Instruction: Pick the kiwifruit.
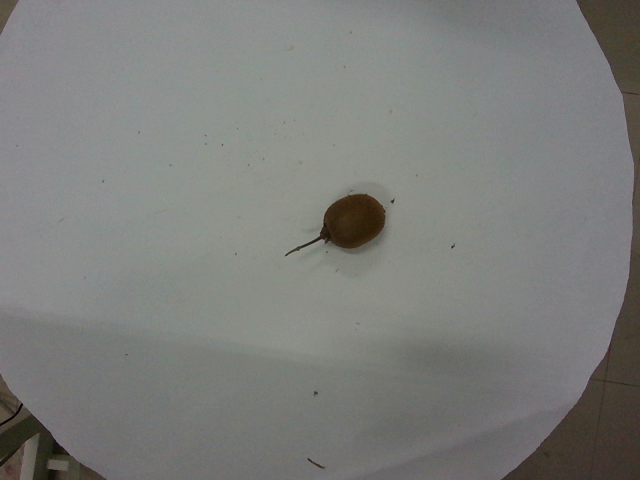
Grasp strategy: vertical